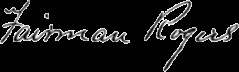
Signature of: fairman rogers